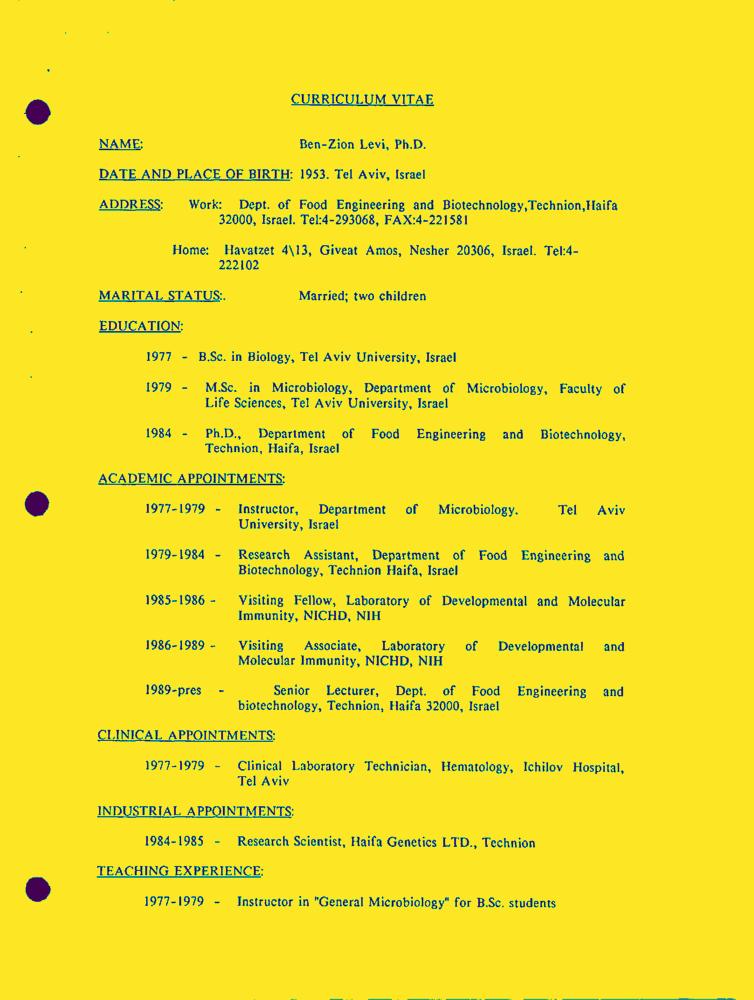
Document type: Resume-Doc